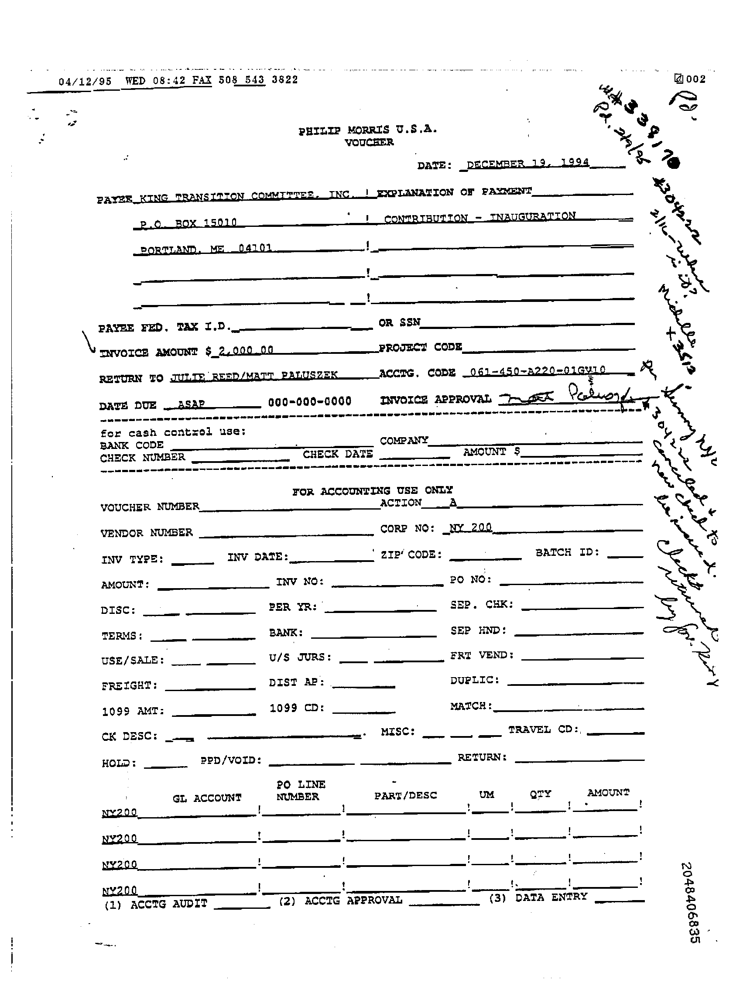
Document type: Invoice